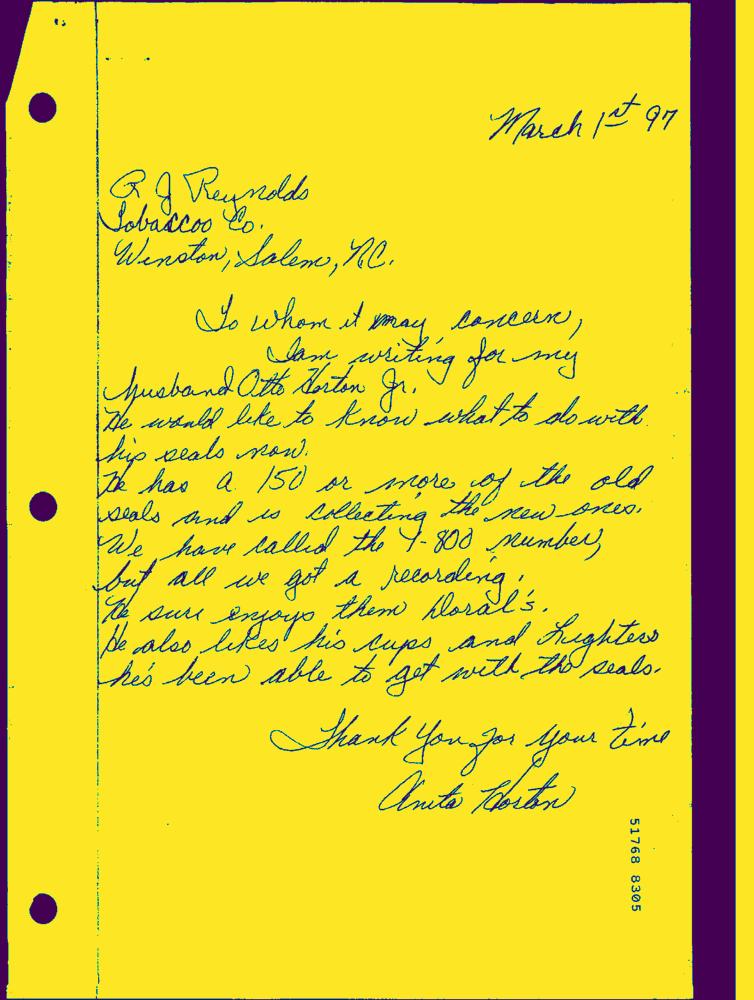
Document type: Hand-Written